Question: Which state is mentioned in the document?
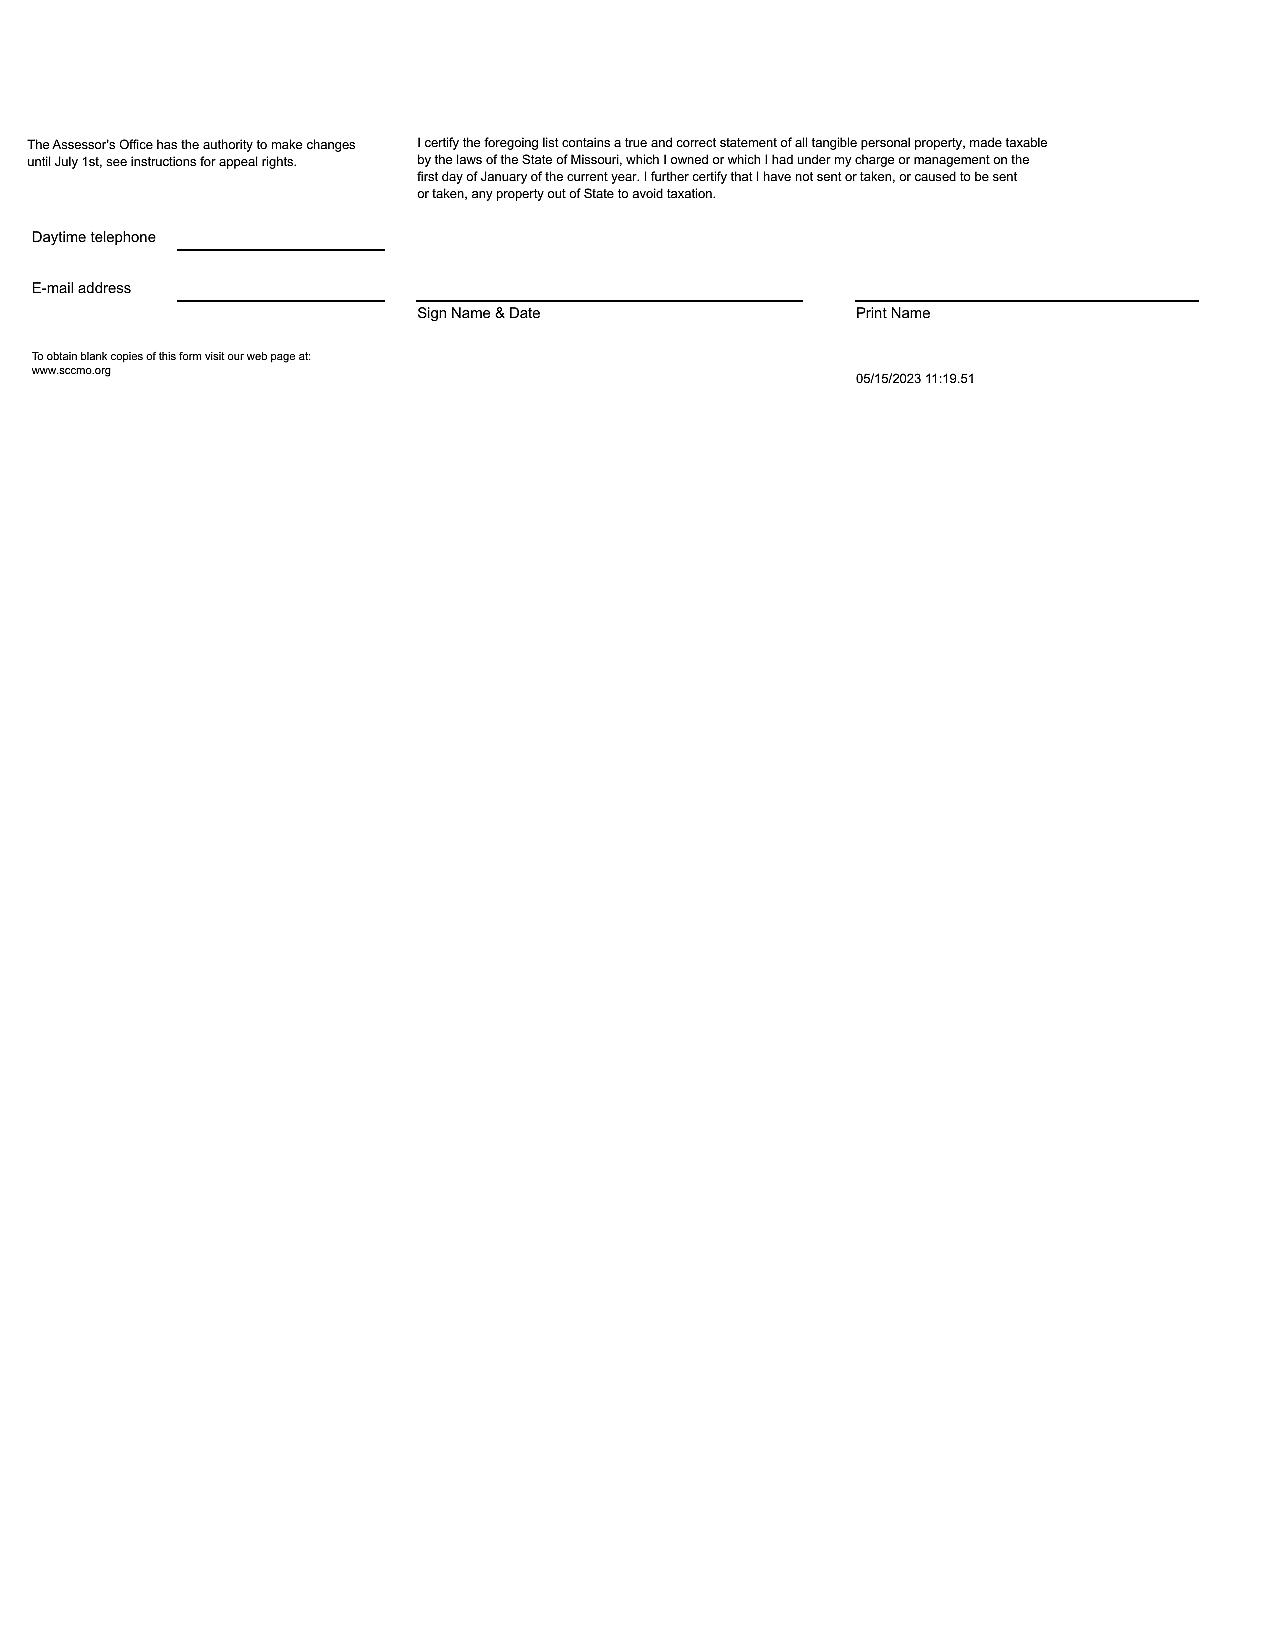
Answer: "Missouri"